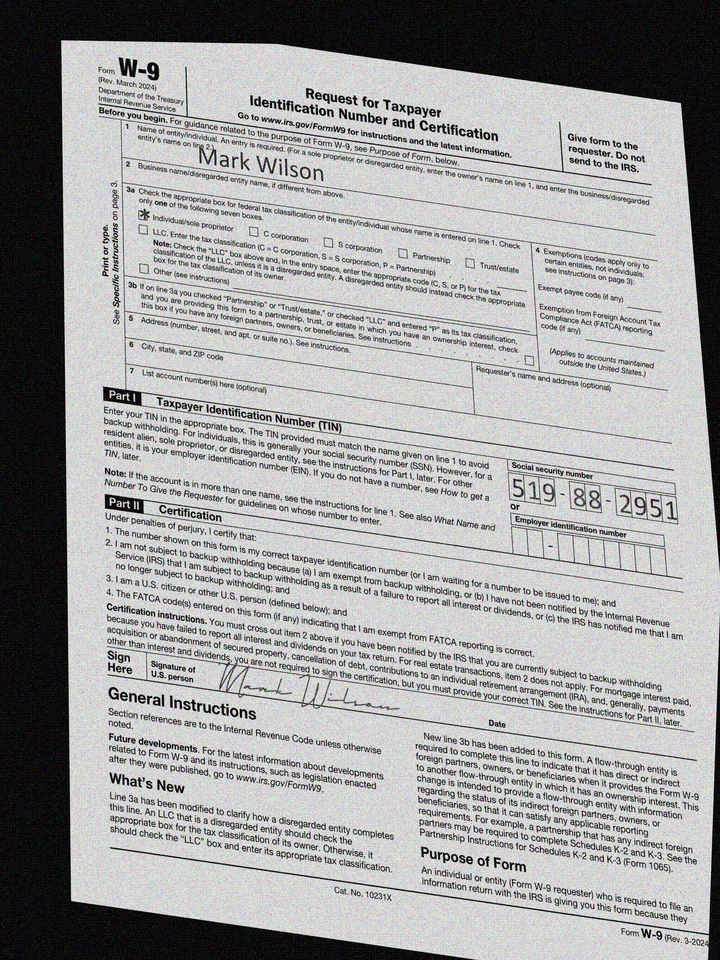
cbx: yes
ssn: 519882951
enm: Mark Wilson